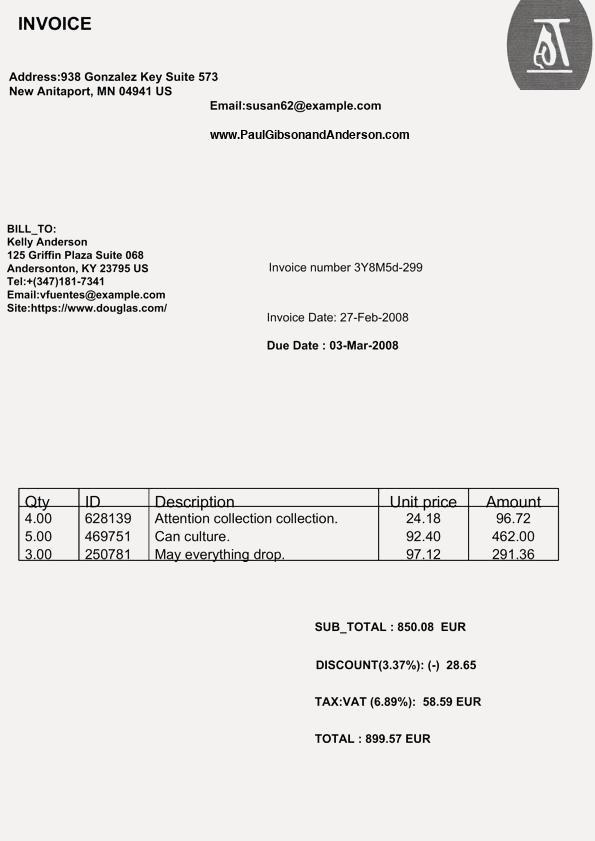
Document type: Invoice